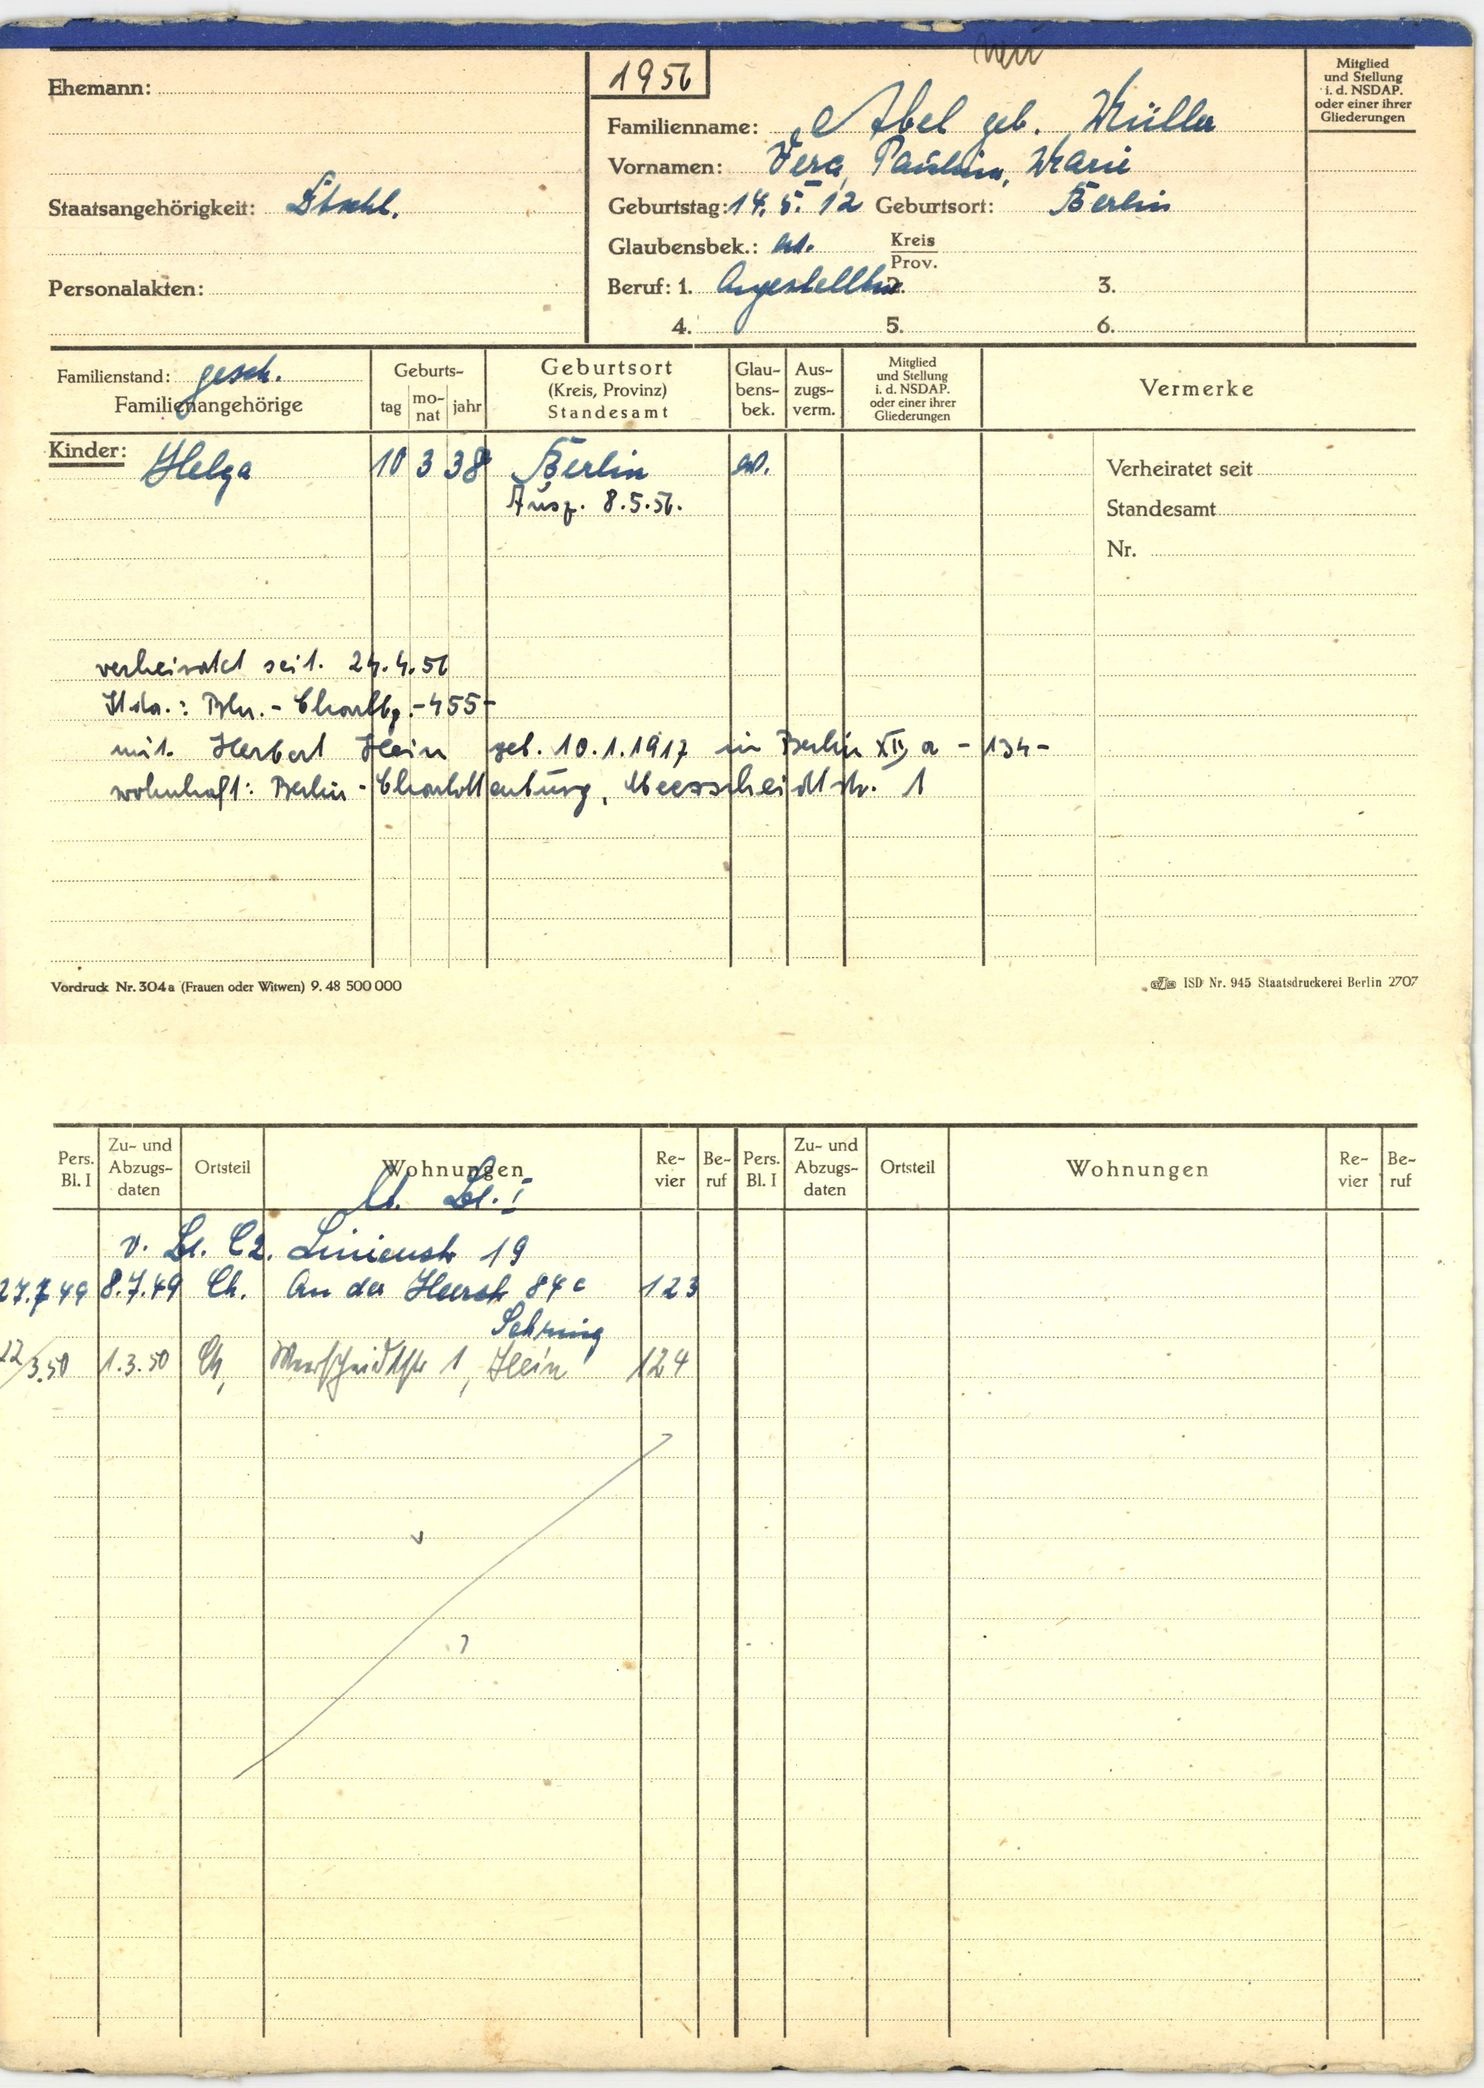
Abel geb. Müller